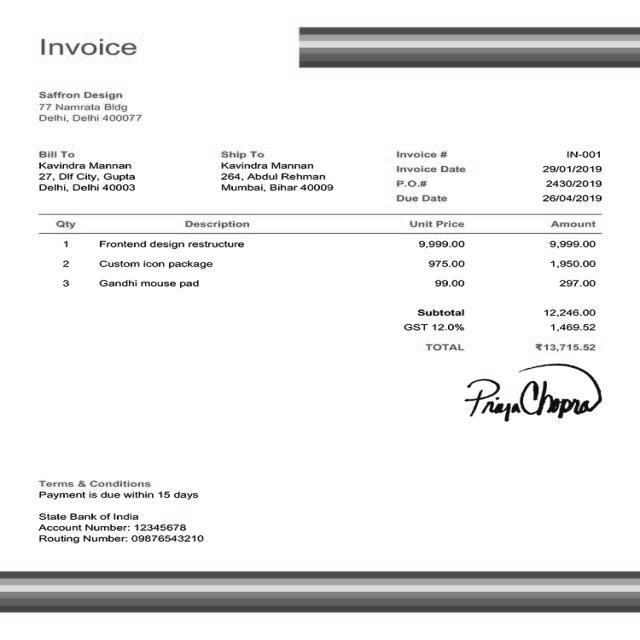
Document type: Invoice